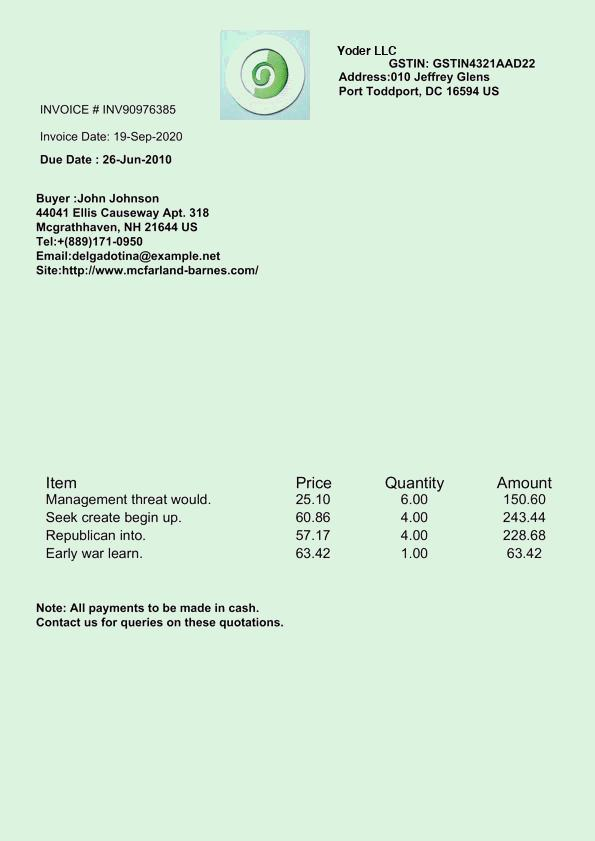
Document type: Invoice